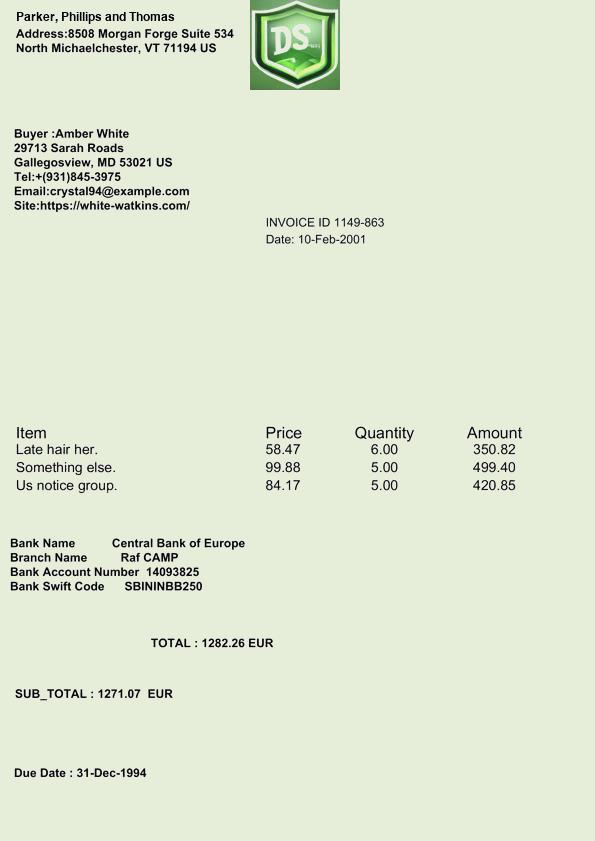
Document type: Invoice